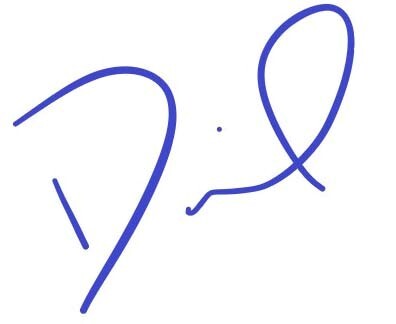
Signature of: daniel bonham